Can you pull out the amount in words, numerical amount, payee's name, date of the cheque, and the bank's name from the image?
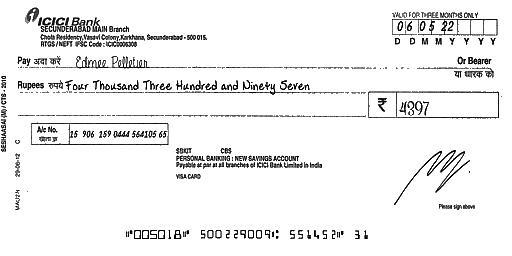
amt_in_words: Four Thousand Three Hundred and Ninety Seven
amt_in_figures: 4397
payee_name: Edmee Pelletier
bank_name: ICICI Bank
cheque_date: 06/05/22